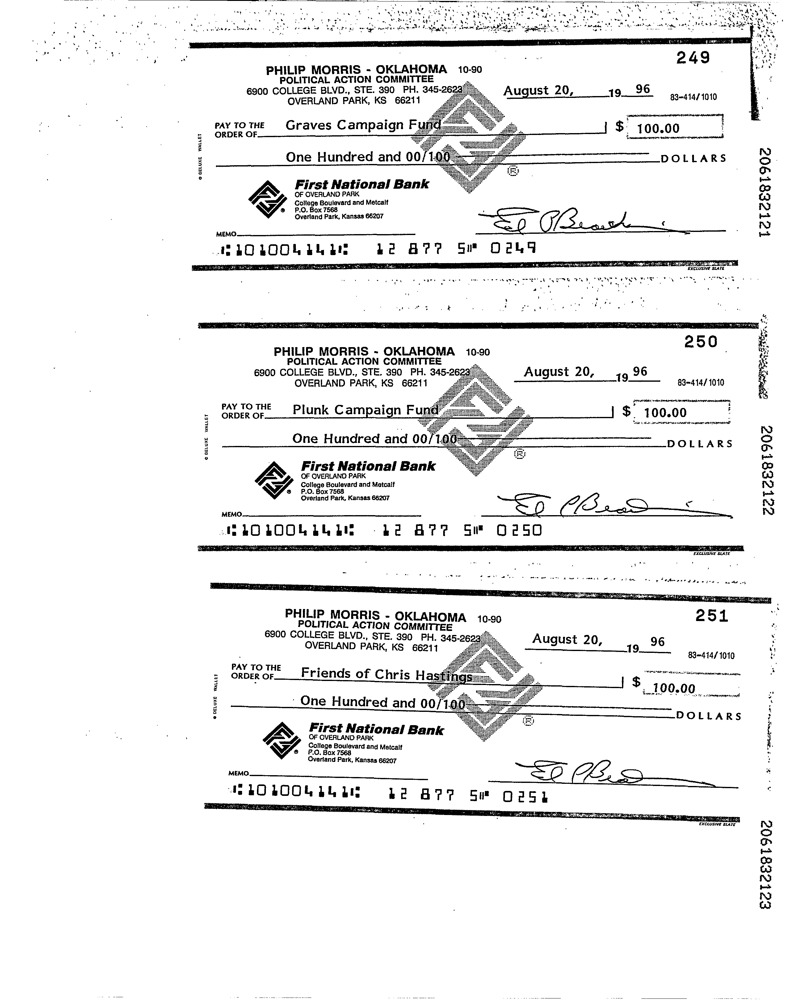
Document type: Invoice